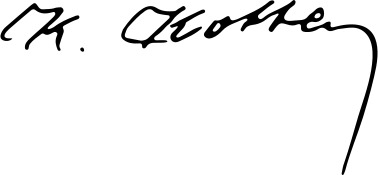
Signature of: kostaq kota